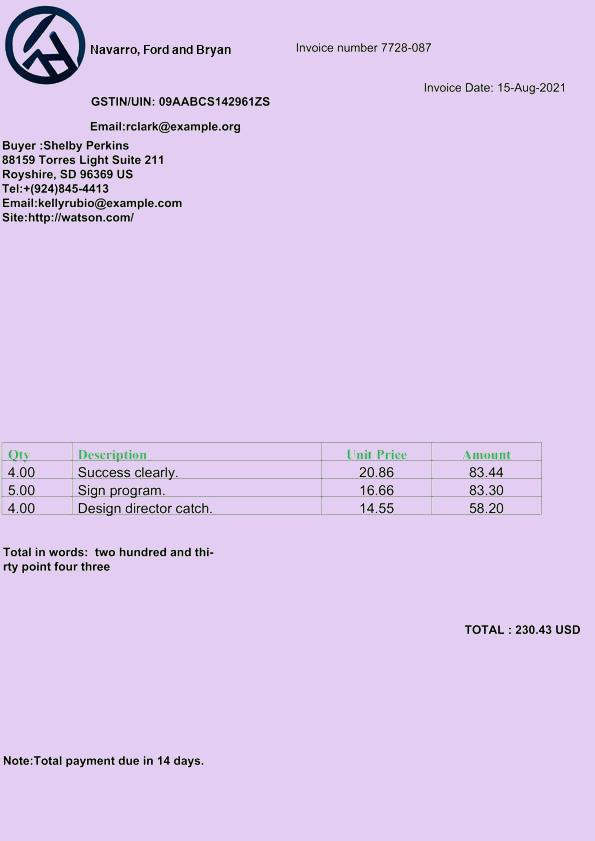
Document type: Invoice